Question: Describe the condition in detail:
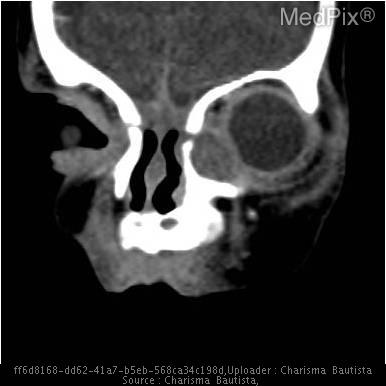
Answer: The disease is discussed as: A dacryocystocele is a grey-blue cystic swelling often filled with mucoid material below the medial canthus.  It is a rare complication of congenital nasolacrimal duct obstruction. It often results from incomplete canalization of the lower part of the nasolacrimal duct at the valve of Hasner (anatomical) and secondary obstruction proximally at the Rosenmuller valve from distension of the sac and compression of the canal system (functional).
     Incidence of imperforate NLD in full-term fetuses is 35-73% with spontaneous resolution in about 85-95% of patients by age 1.  It is more common in females and often presents unilaterally.  Complications include dacryocystitis, cellulitis, astigmatism, narrowing of lid fissure and respiratory difficulty from mass effect.
     Noninvasive management initially includes massage and antibiotics.  For persistent case like this, probing, drainage and surgical marsupialization under general anesthesia and administration of antibiotics (topical and oral or IV) are needed to prevent further complications.